Question: What is the suspected problem?
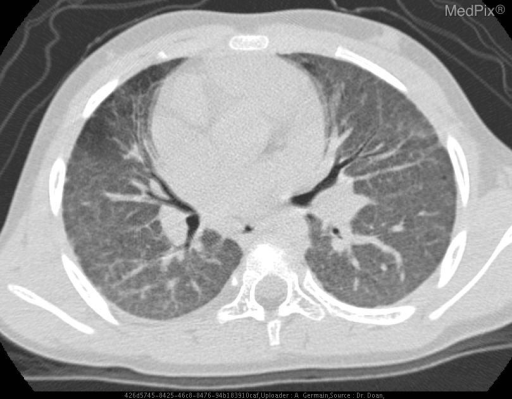
Answer: The findings suggest During acute bleeding episode, areas of increased opacity and decreased lung volume are seen throughout the lungs, especially in the bases.. IN PROGRESS.. The patient might have a history of Patient with diagnosis of idiopathic pulmonary hemosiderosis per open lung biopsy 10/07 who has been relatively asymptomatic but with persistent presence of hemosiderin-laden macrophages in bronchoalveolar lavage and desaturation noted on exercise test in May 2008.

HISTORY
Patient was product of pregnancy complicated by pre-eclampsia. Patient was born at 27weeks after 2 days of antenatal steroids. Significant respiratory distress requiring intubation was noted immediately after birth.

Neonatal course included multiple doses of surfactant. 68 days mechanical ventilation, and 3 months of NICU care. Complications included multiple episodes of pneumonia, presumed sepsis, NEC, anemia, and electrolyte abnormalities.

The patient was discharged home on O2 which she used until 9 months of age, as well as Fe, diuretics, steroids.

After 1 year of age, patient began to have multiple episodes of pneumonia, bronchitis, and asthma requiring hospitalization. Anemia, requiring 2 transfusions, was noted in context of one episode of pneumonia.

In addition, the patient experienced failure to thrive, reaching less than 3% height/weight for her age.

At the present, the patient is at 25% height, 3% weight.

Parents otherwise deny recent URI, cough, wheeze.

Hospitalizations:
after birth x 3 mos
2004-pna
2005-pna and transfusion for anemia
2006-pulmonary hemorrhage, respiratory failure
2007-multifocal pna

Surgeries:
bronchoscopy 12/06, 12/07, 5/08
open lung bx 10/07
port cath placement 12/07

Meds:
Prevacid 15 mg tablet QD
Miralax, 17 gm QD
Iron oral solution75mg/0.6mL- 25 mg/mL
Hydroxychloroquine 25mg/mL- 6ml QD
Tums – 1 tablet QD for calcium
Flinstones MVT
Immunizations: Up to date
Allergies: Cow’s Milk

Developmental History: delayed fine motor skills per MOP; otherwise met all milestones.

Family History: non-contributory

Social History: lives with mother, father, older brother. No pets, no smoking.